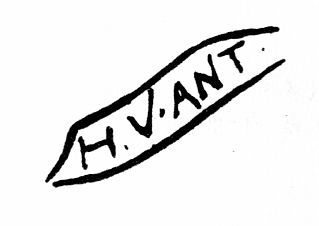
Signature of: hendrick van anthonissen